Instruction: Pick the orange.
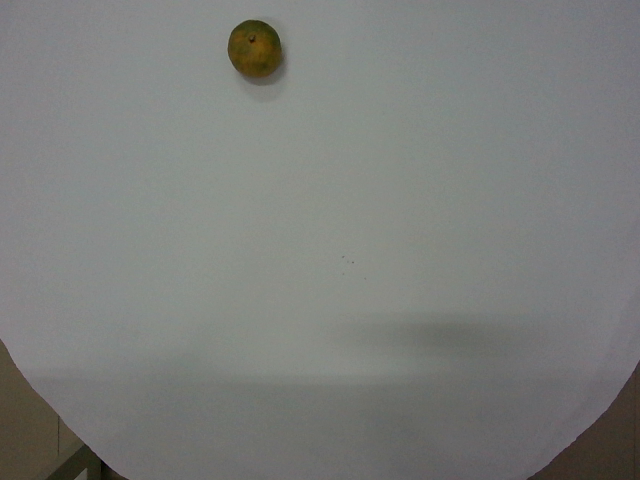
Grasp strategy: vertical